Patient: Male, age 67
In October 2019, a 67-year-old man was admitted to our hospital due to left flank pain. He was initially diagnosed with a left renal tumor based on ultrasound examination. The patient had a history of controlled hypertension for approximately 10 years, but no personal or family history of other systemic disorders. Contrast-enhanced computed tomography (CT) revealed the presence of a malignant mass (5.2 cm x 4.3 cm) ( Figures 1A, B ). Chest CT revealed multiple nodules in the right lower lung, indicating metastasis ( Figure 1C ). Whole-body bone scanning by emission CT suggested vertebral (T12) metastasis ( Figure 1D ). The Eastern Cooperative Oncology Group score of the patient was 1. Routine blood and blood biochemistry tests did not yield abnormal findings. Based on these findings, the patient was diagnosed with advanced left renal carcinoma graded cT2NxM1.
According to the criteria established by the International Metastatic Renal Cell Carcinoma Database Consortium (IMDC), the prognostic risk associated with one risk factor was intermediate. Thus, cytoreductive nephrectomy was recommended, and pathological examination confirmed CDC ( Figure 2A ). Immunohistochemistry was used to examine the presence of several key markers: paired box 8-negative (PAX8; positive), p63 (negative), CD10 (negative), and vinculin (positive) ( Figures 2B-E ). Immunohistochemistry was positive for programmed cell death 1 ligand 1 (PD-L1) ( Figure 2F ). Next, we performed genetic profiling using a customized panel consisting of 618 genes to investigate potential actionable somatic and pathogenic germline variants ( Supplemental Table 1 ). Sequencing analysis did not identify pathogenic or likely pathogenic germline variants in this sample. However, four somatic alterations with uncertain clinical significance were detected: ERBB receptor feedback inhibitor 1 (ERRFI1) S138fs; speckle type BTB/POZ protein (SPOP) S55fs; E1A binding protein p300 (EP300) S457I; and TEK receptor tyrosine kinase (TEK) R673H. However, none of these findings supported the potential response to any of the therapies approved by the Food and Drug Administration. We recommended a treatment strategy involving the combination of a targeted agent and ICI, which has shown excellent therapeutic results in the treatment of ccRCC. The patient was fully informed and aware of the off-label use of the drugs. Pazopanib (400 mg, per os, once daily) and the PD-1 monoclonal antibody camrelizumab (200 mg, intravenous gtt, once every 3 weeks) were administered. Following one cycle of therapy, the patient experienced a reduction in appetite and developed severe drug-induced hepatic injury. However, chest CT showed remarkable shrinkage of the metastases, indicating a partial response ( Figures 3A, B ). Subsequently, glucocorticosteroid therapy was administered. Liver function recovered three weeks later. Immunotherapy was discontinued, and monotherapy with pazopanib was initiated.
Five months later, the patient presented with cough, dyspnea, and lumbar pain. Chest CT showed malignant pleural effusion and pleural metastasis ( Figure 3C ); this was confirmed by the cytological examination of pleural effusion. Considering the response of the patient to the previous combination strategy, axitinib (5 mg, per os, twice daily) and the PD-1 monoclonal antibody sintilimab (200 mg, intravenous gtt, once every 3 weeks) were duly administered. The symptoms of the patient were gradually alleviated and completely disappeared after five cycles of treatment. Except for hypertension, there was no occurrence of obvious adverse reactions. Chest CT revealed a marked reduction of pleural effusion ( Figure 3D ). In April 2021, after 11 months of treatment, examinations confirmed the complete disappearance of the metastatic lesion in the lung. The last follow-up examination was performed in July 2021. Chest and abdomen CT did not reveal the presence of abnormal lesions ( Figure 3E ) and demonstrated improvement in the osteogenic structure at the site of vertebral metastasis ( Figure 3E ). The patient had an excellent physical status that was similar to that of a healthy person. Thereafter, the patient remained tumor-free for >14 months after receiving the combination therapy ( Figure 4 ).
Keywords: collecting duct carcinoma, immune checkpoint inhibitor, immunotherapy, kidney cancer, targeted therapy
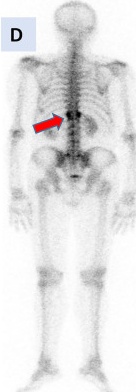
Image caption: Radiological examination at initial visit. (C) Chest CT scan showing metastatic nodules in the right lower lung.